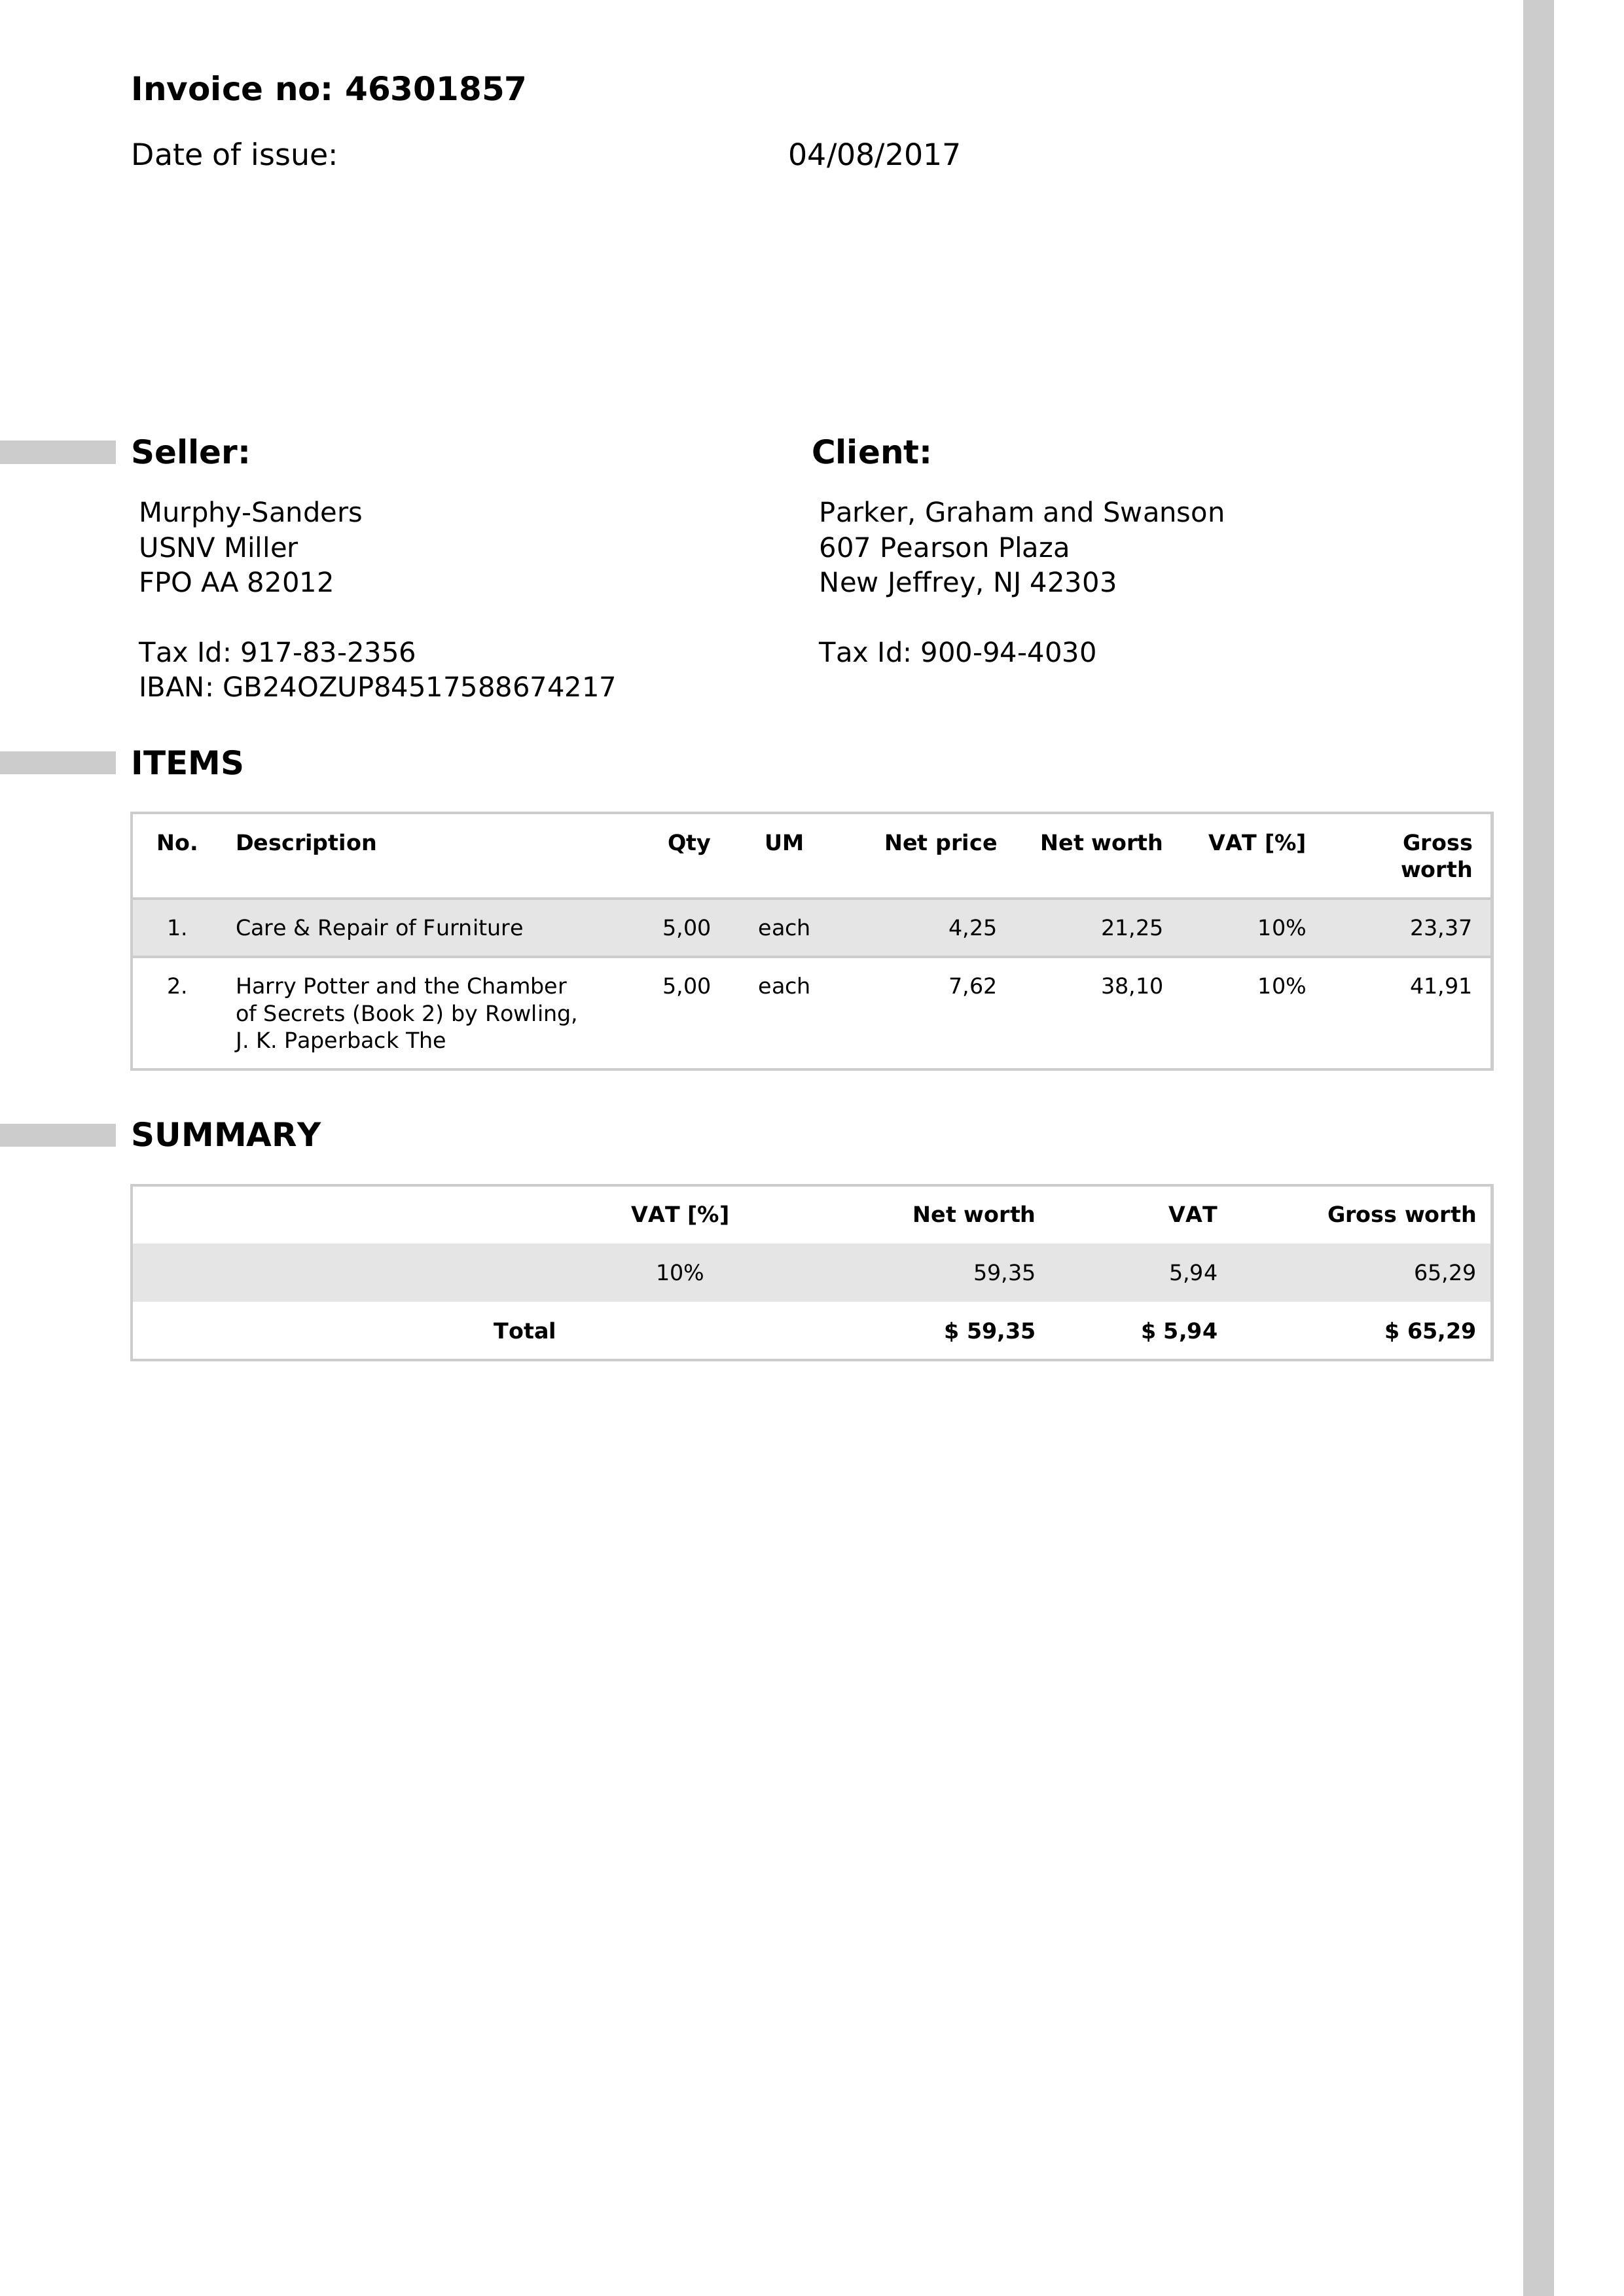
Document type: Invoice